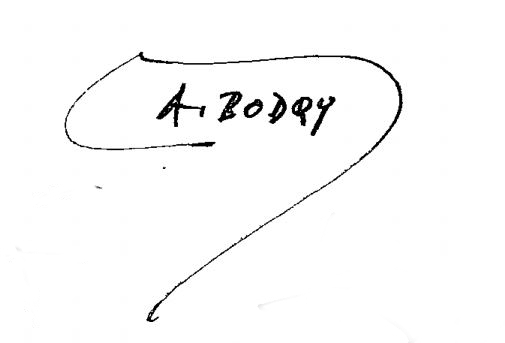
Signature of: alex bodry